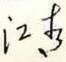
Signature of: jiang qing